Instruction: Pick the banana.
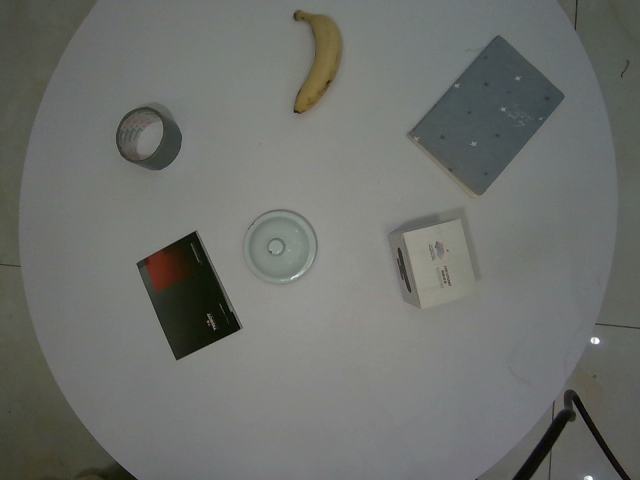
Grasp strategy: vertical